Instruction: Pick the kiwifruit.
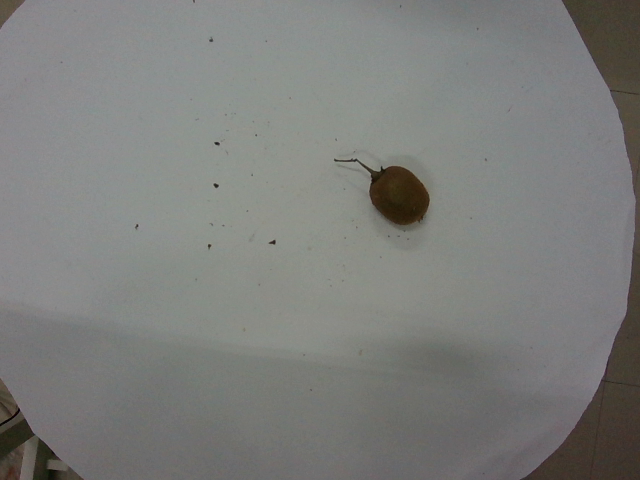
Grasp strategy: vertical